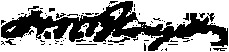
Signature of: henry williams blodgett